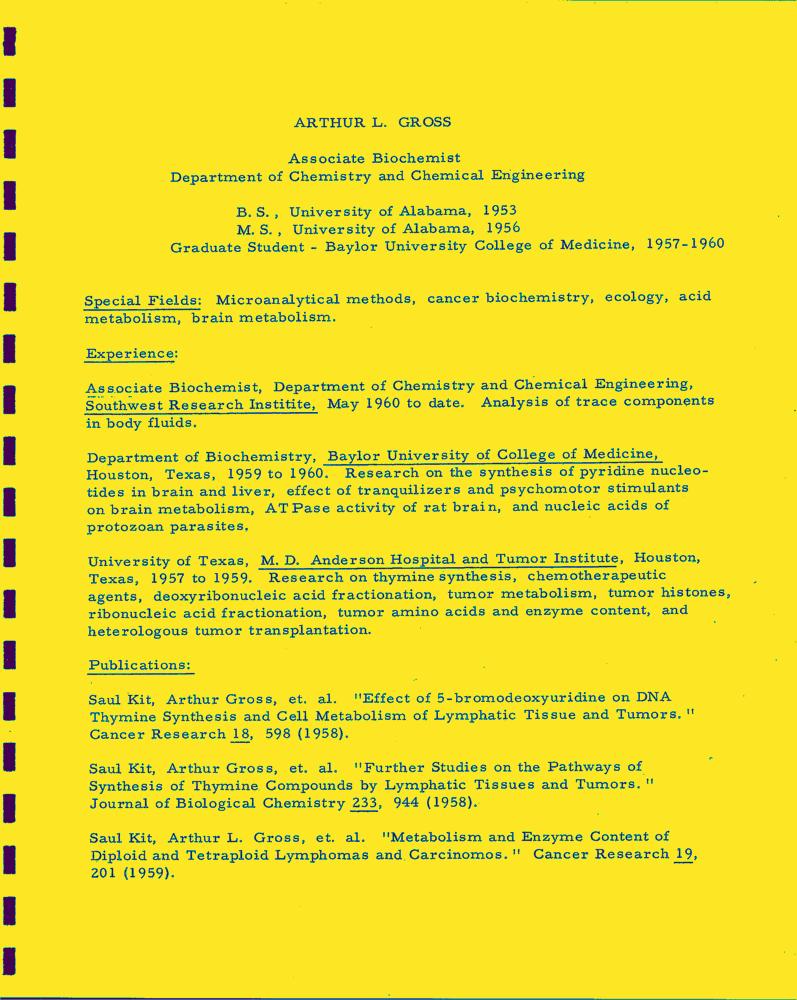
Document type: Resume-Doc